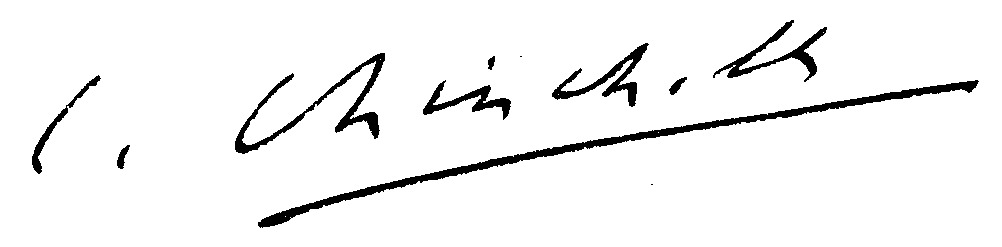
Signature of: charles chincholle